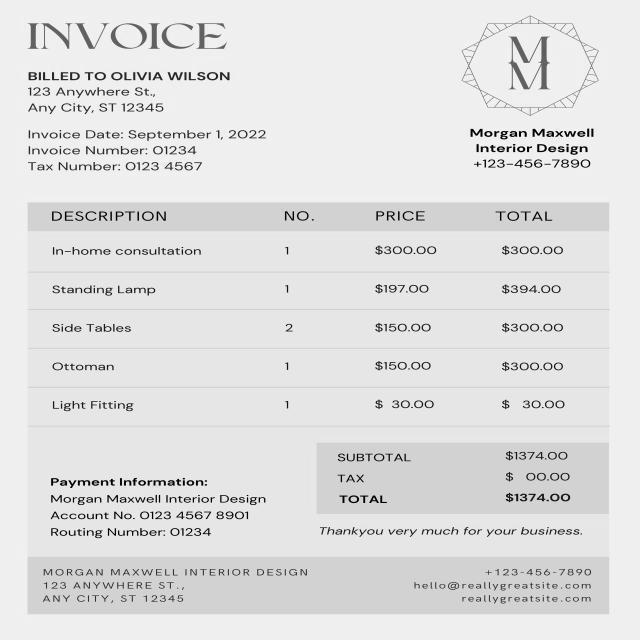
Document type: Invoice